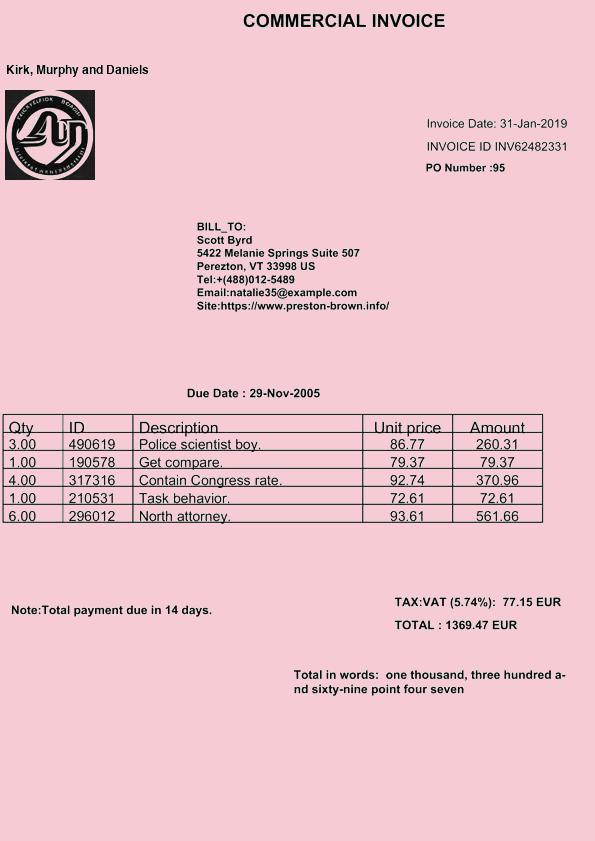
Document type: Invoice